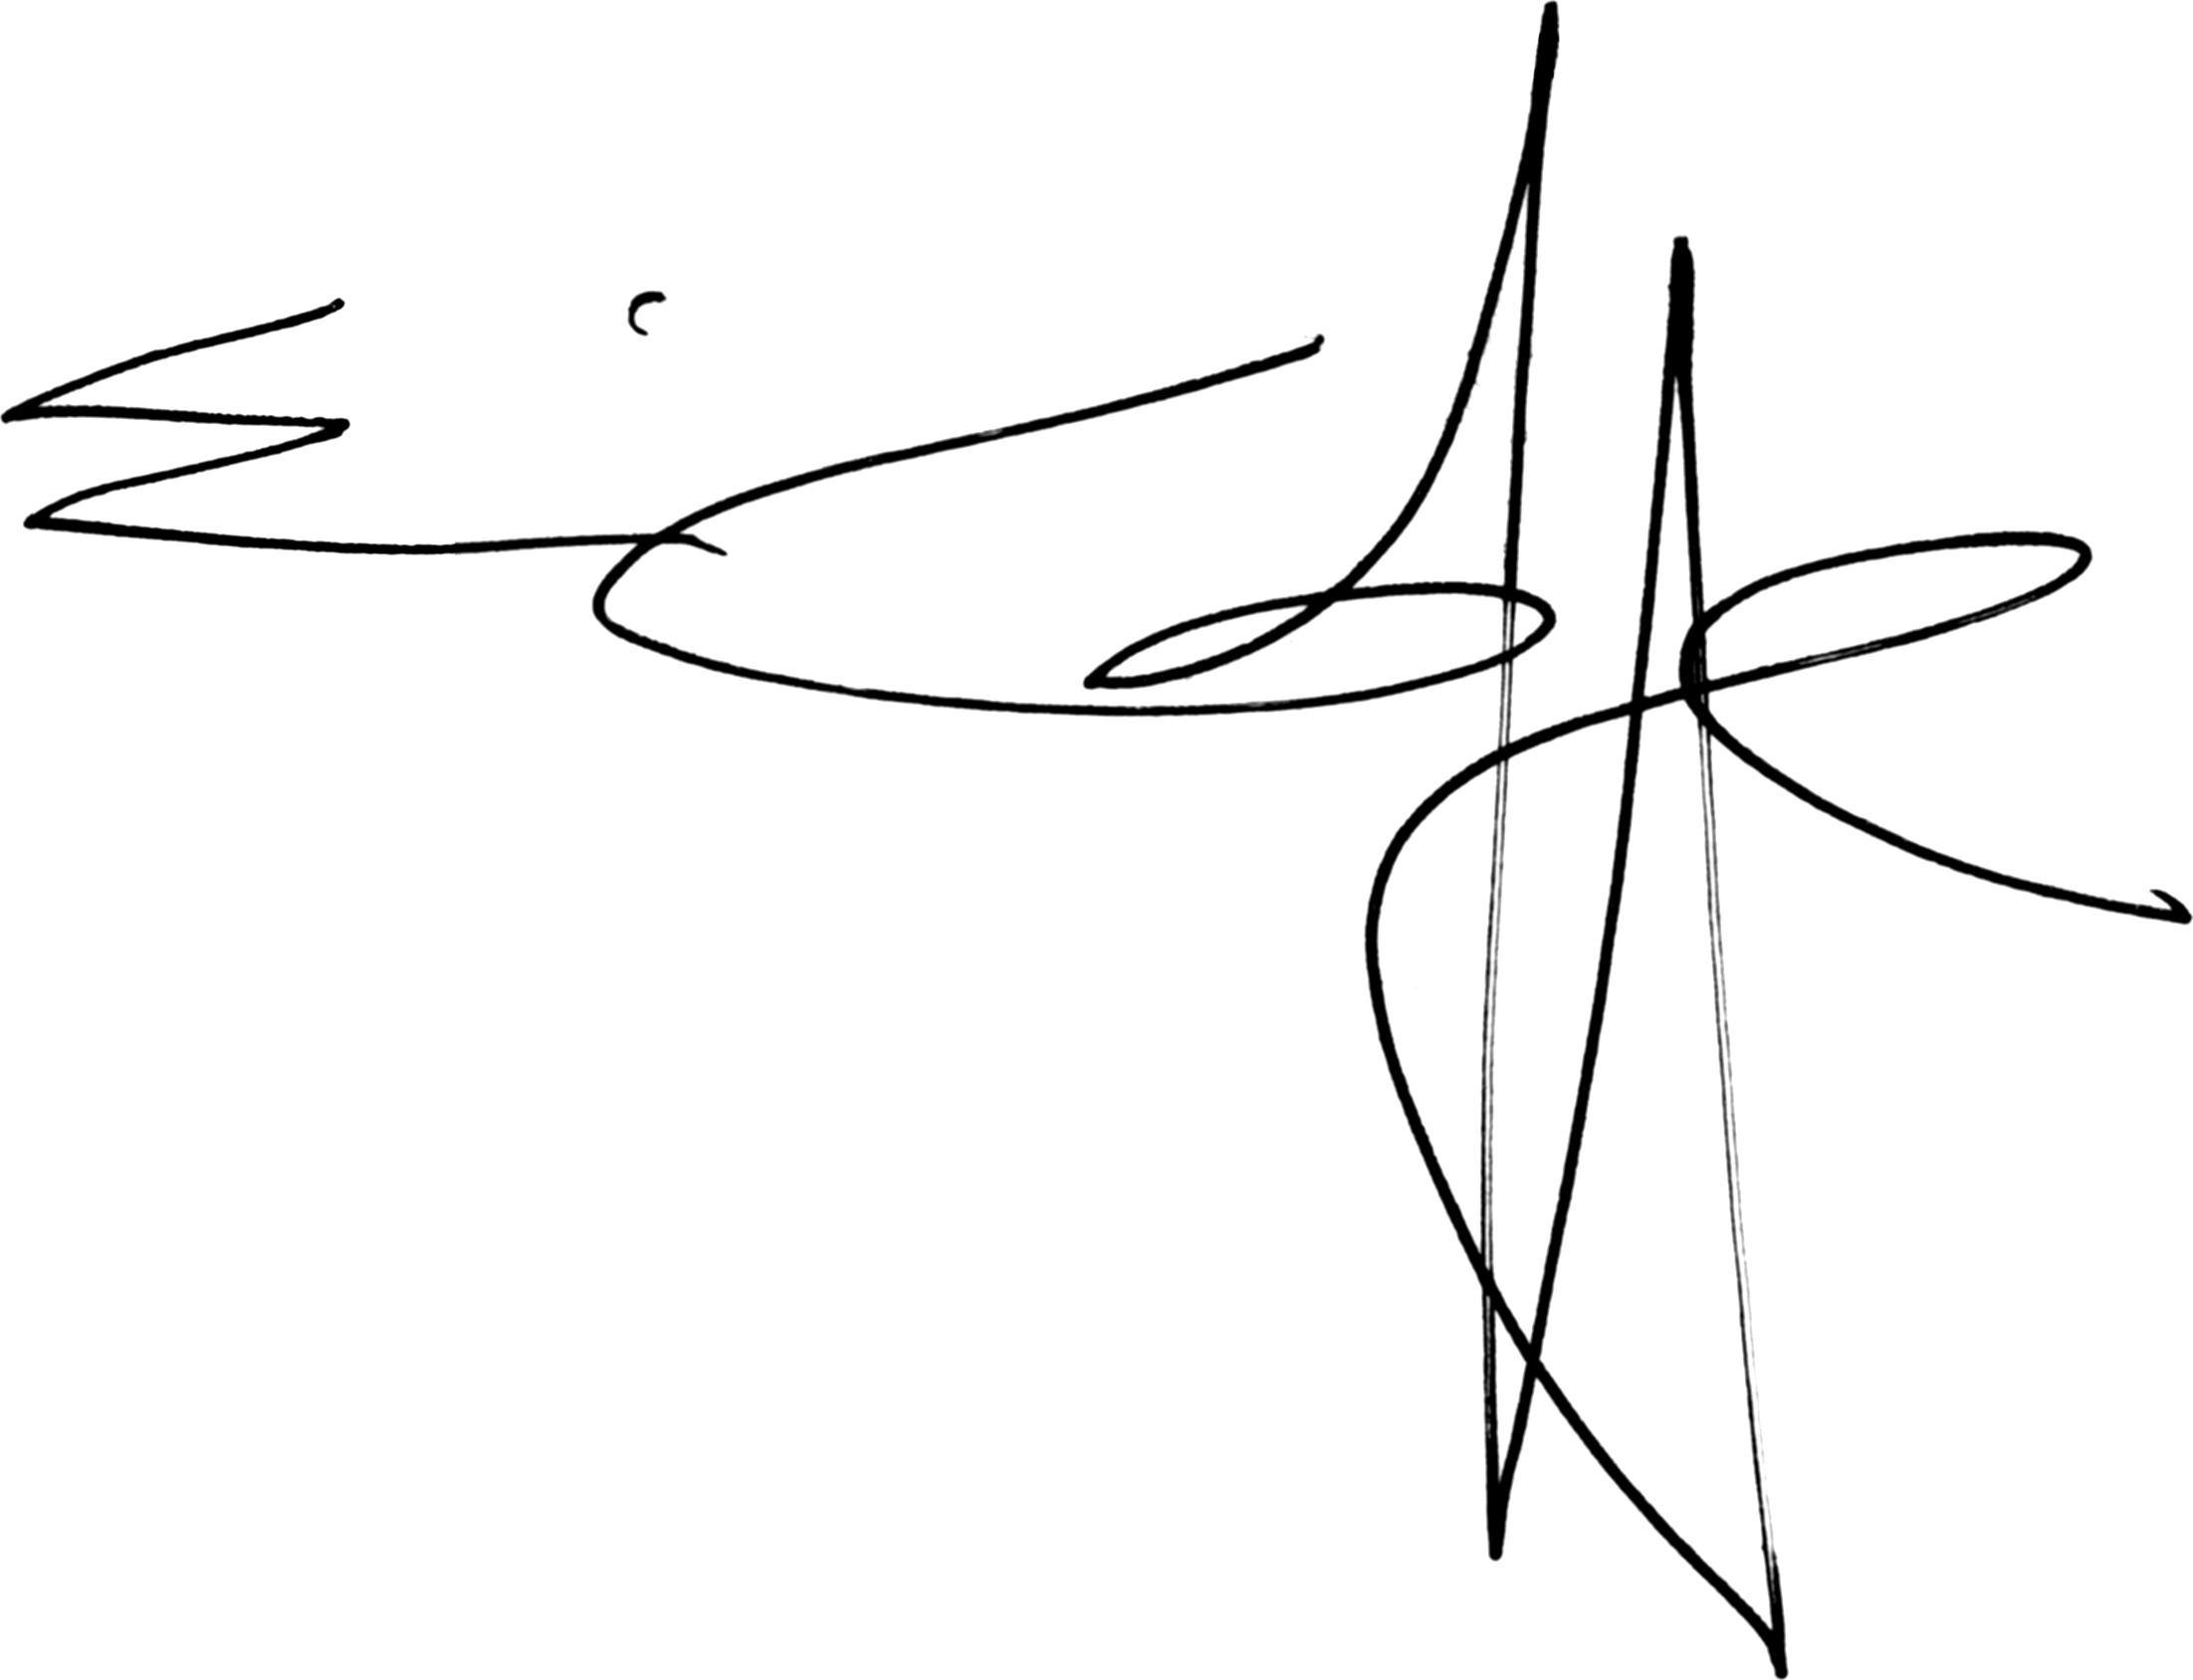
Signature of: eoin colfer